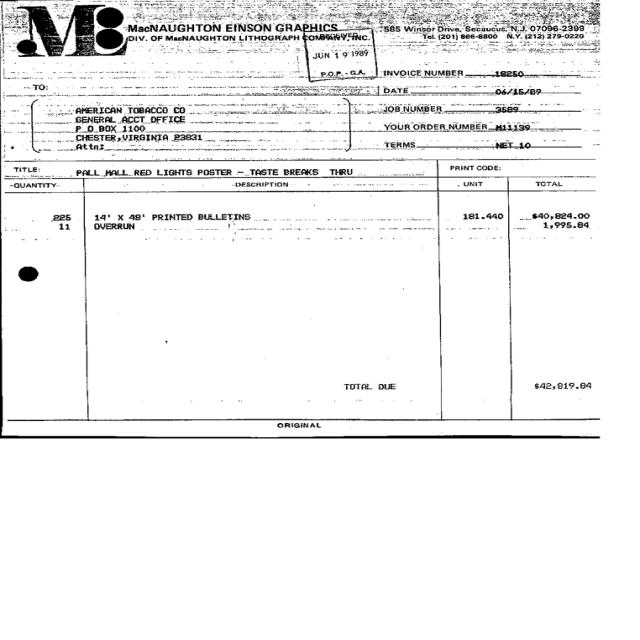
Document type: Invoice